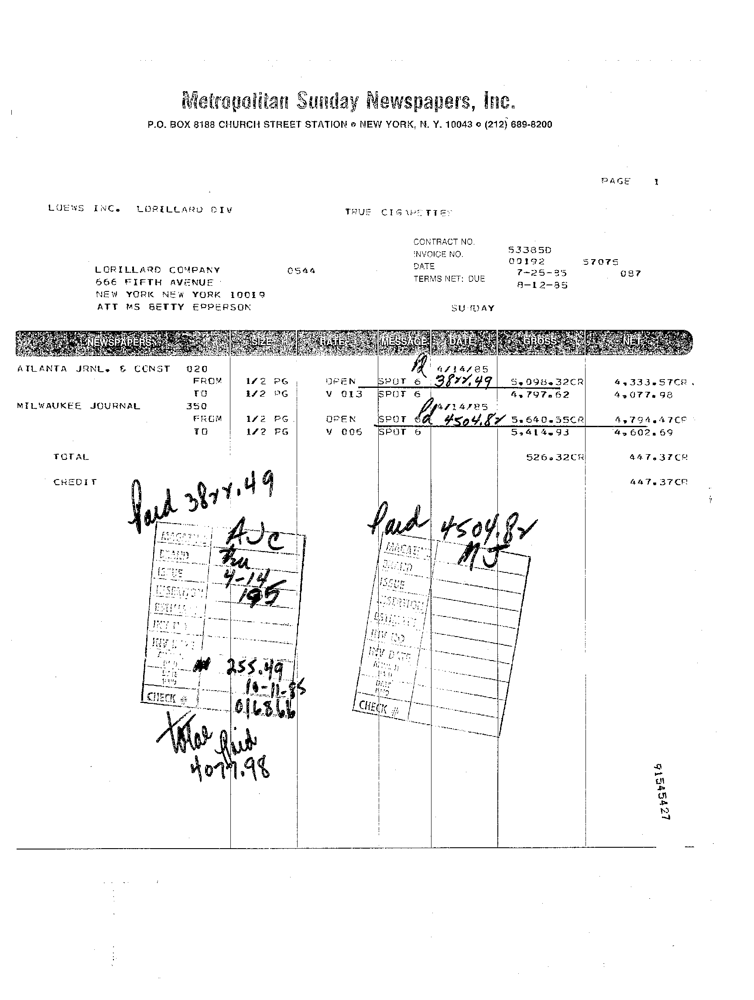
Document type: Invoice